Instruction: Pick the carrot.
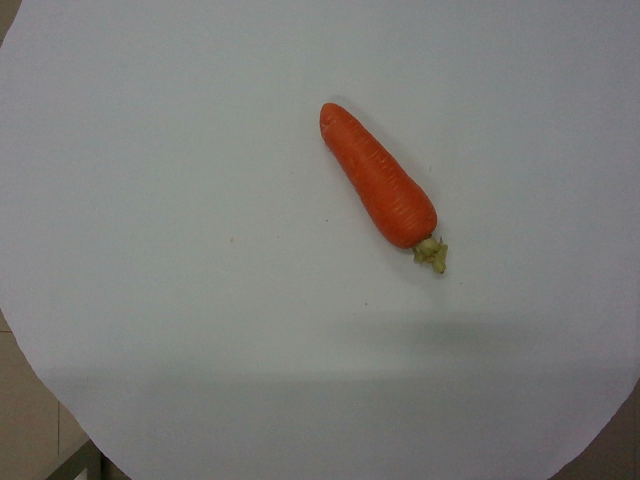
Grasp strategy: vertical